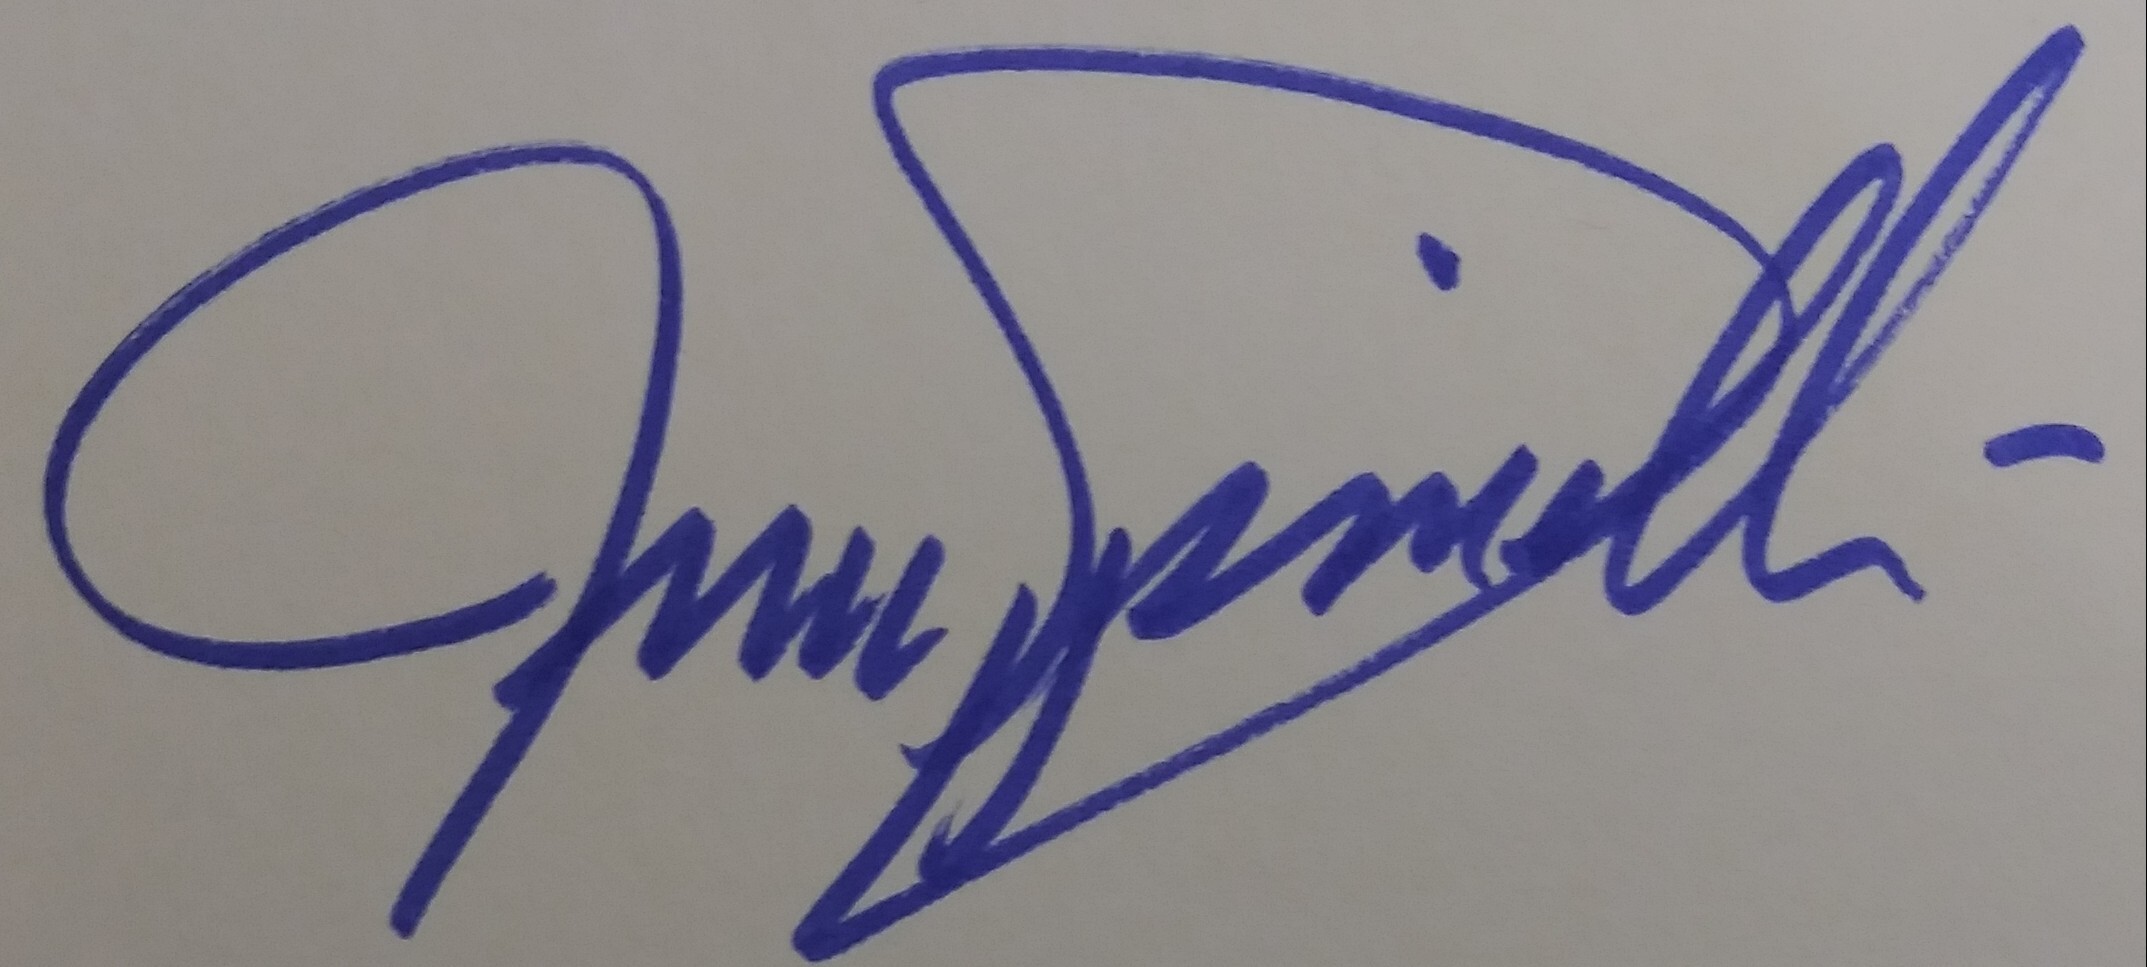
Signature of: jerry spinelli